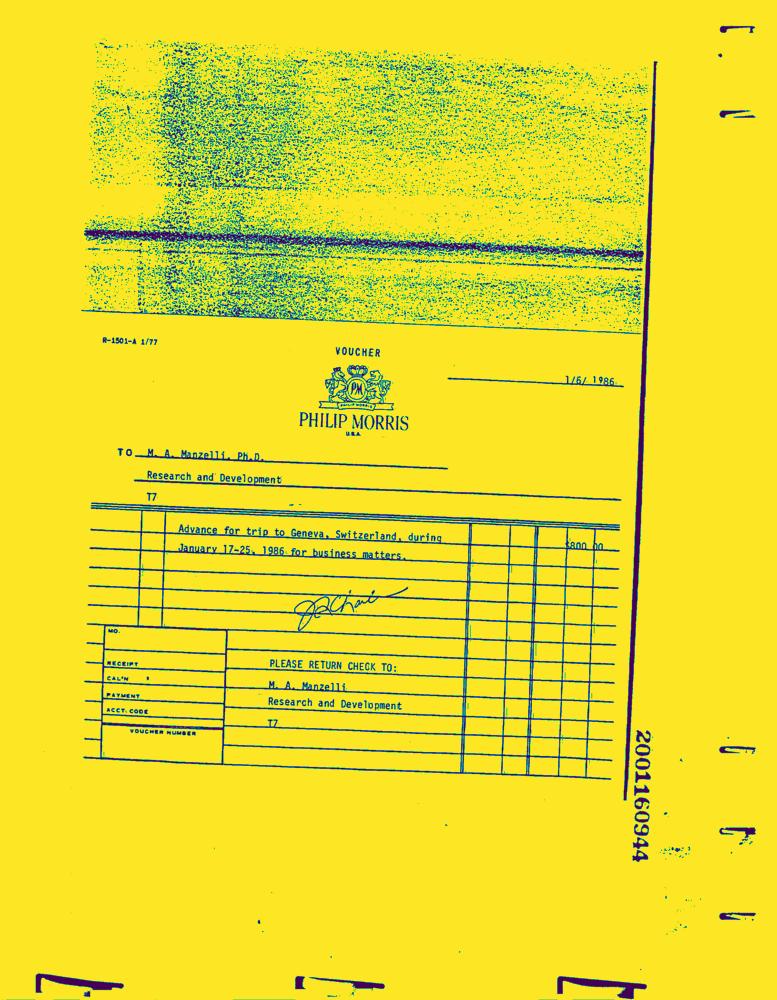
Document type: Invoice-Doc